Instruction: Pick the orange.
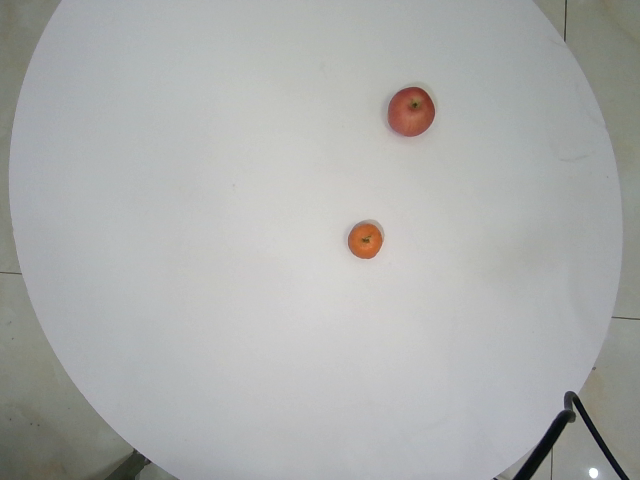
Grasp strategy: vertical